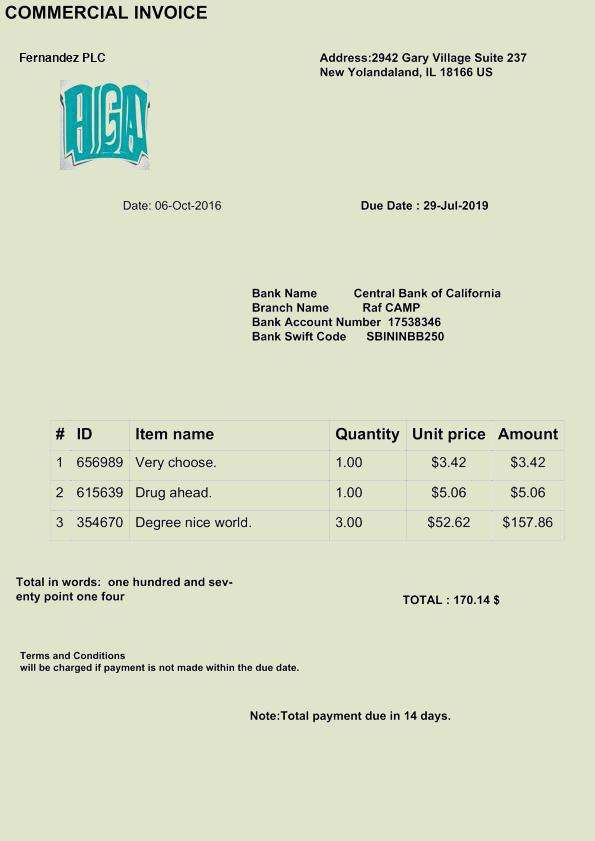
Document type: Invoice